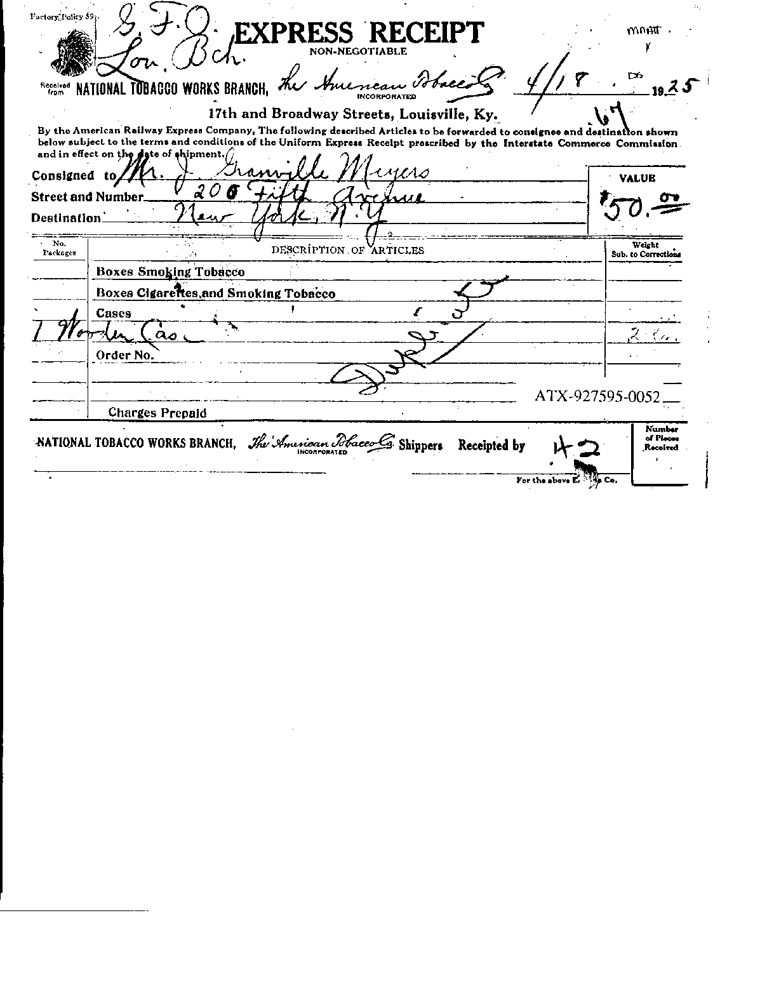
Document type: Invoice